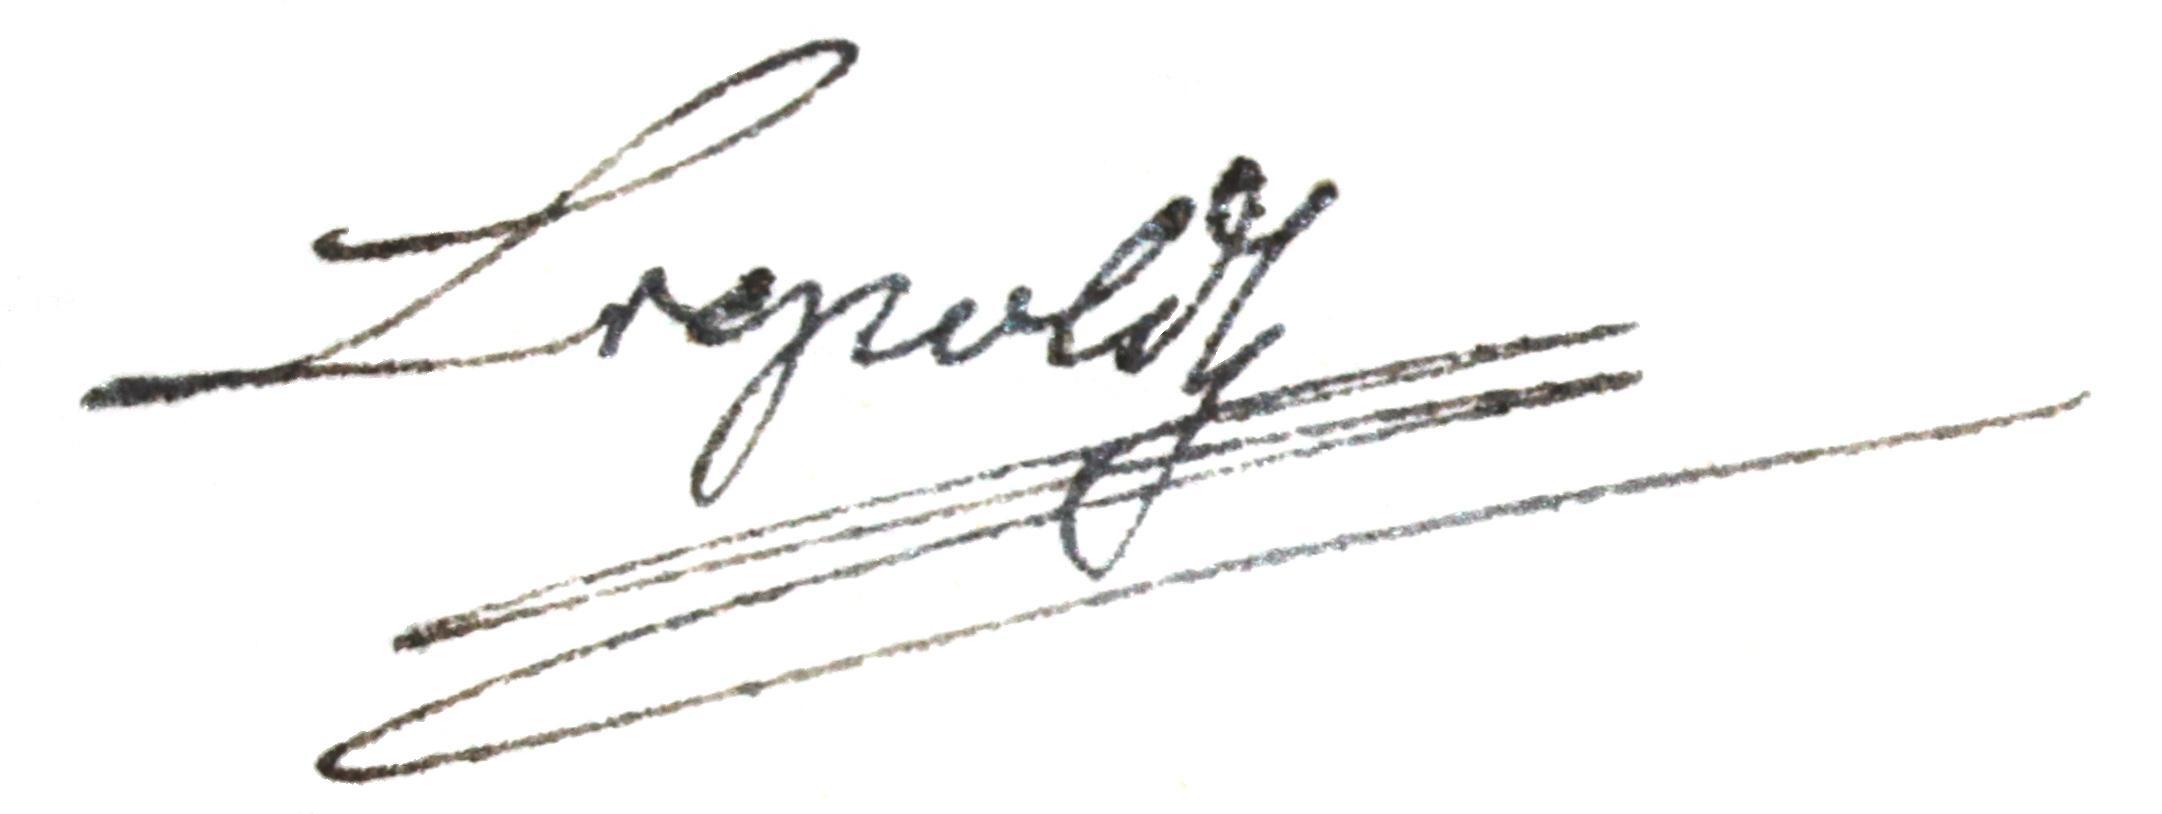
Signature of: leopold i holy roman emperor